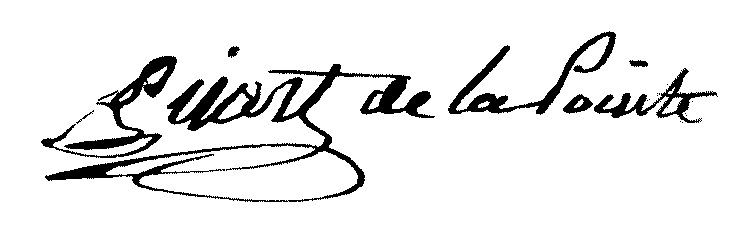
Signature of: charles picart de la pointe